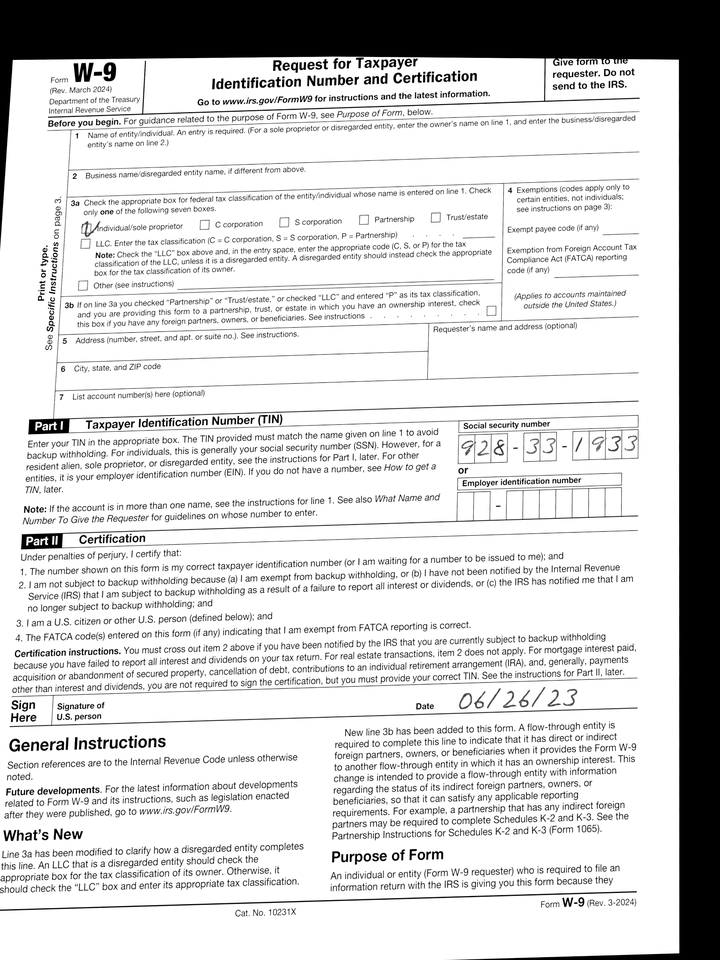
cbx: yes
ssn: 928331933
sdt: 06/26/23